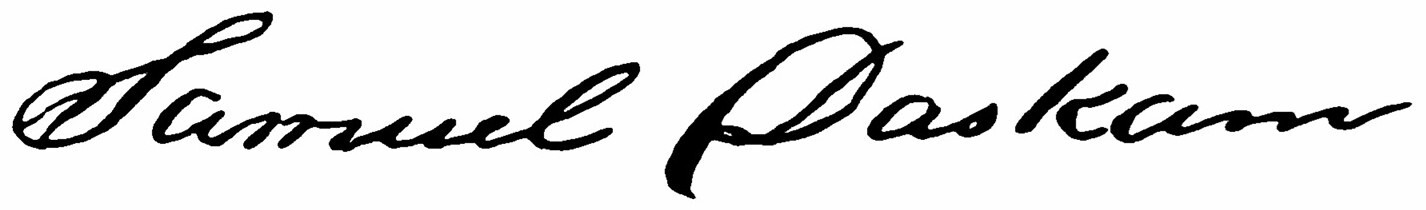
Signature of: samuel daskam